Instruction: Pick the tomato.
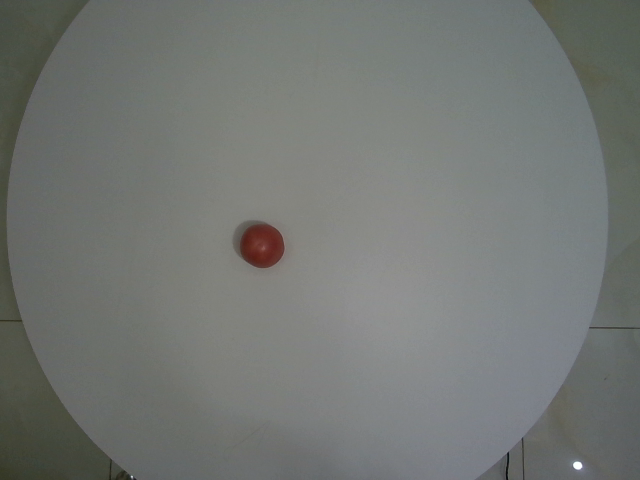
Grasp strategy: vertical